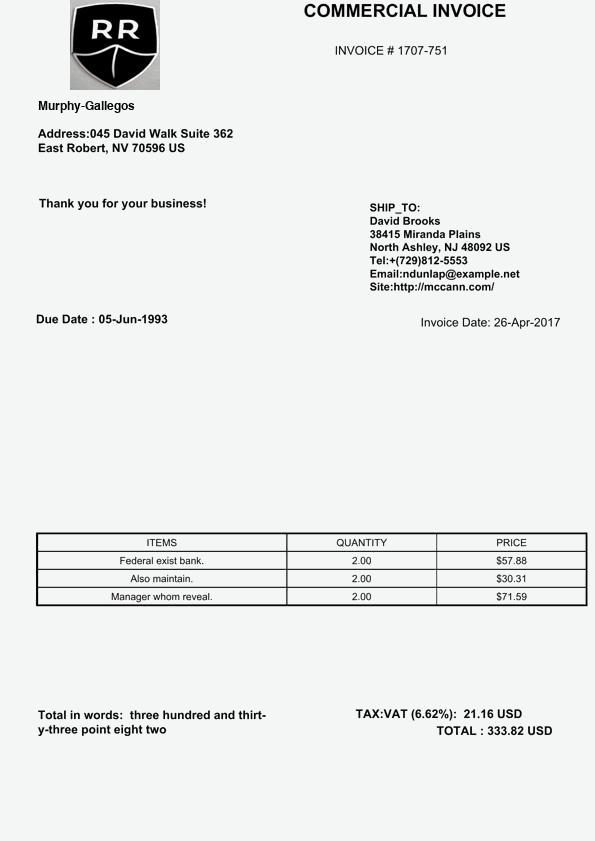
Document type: Invoice